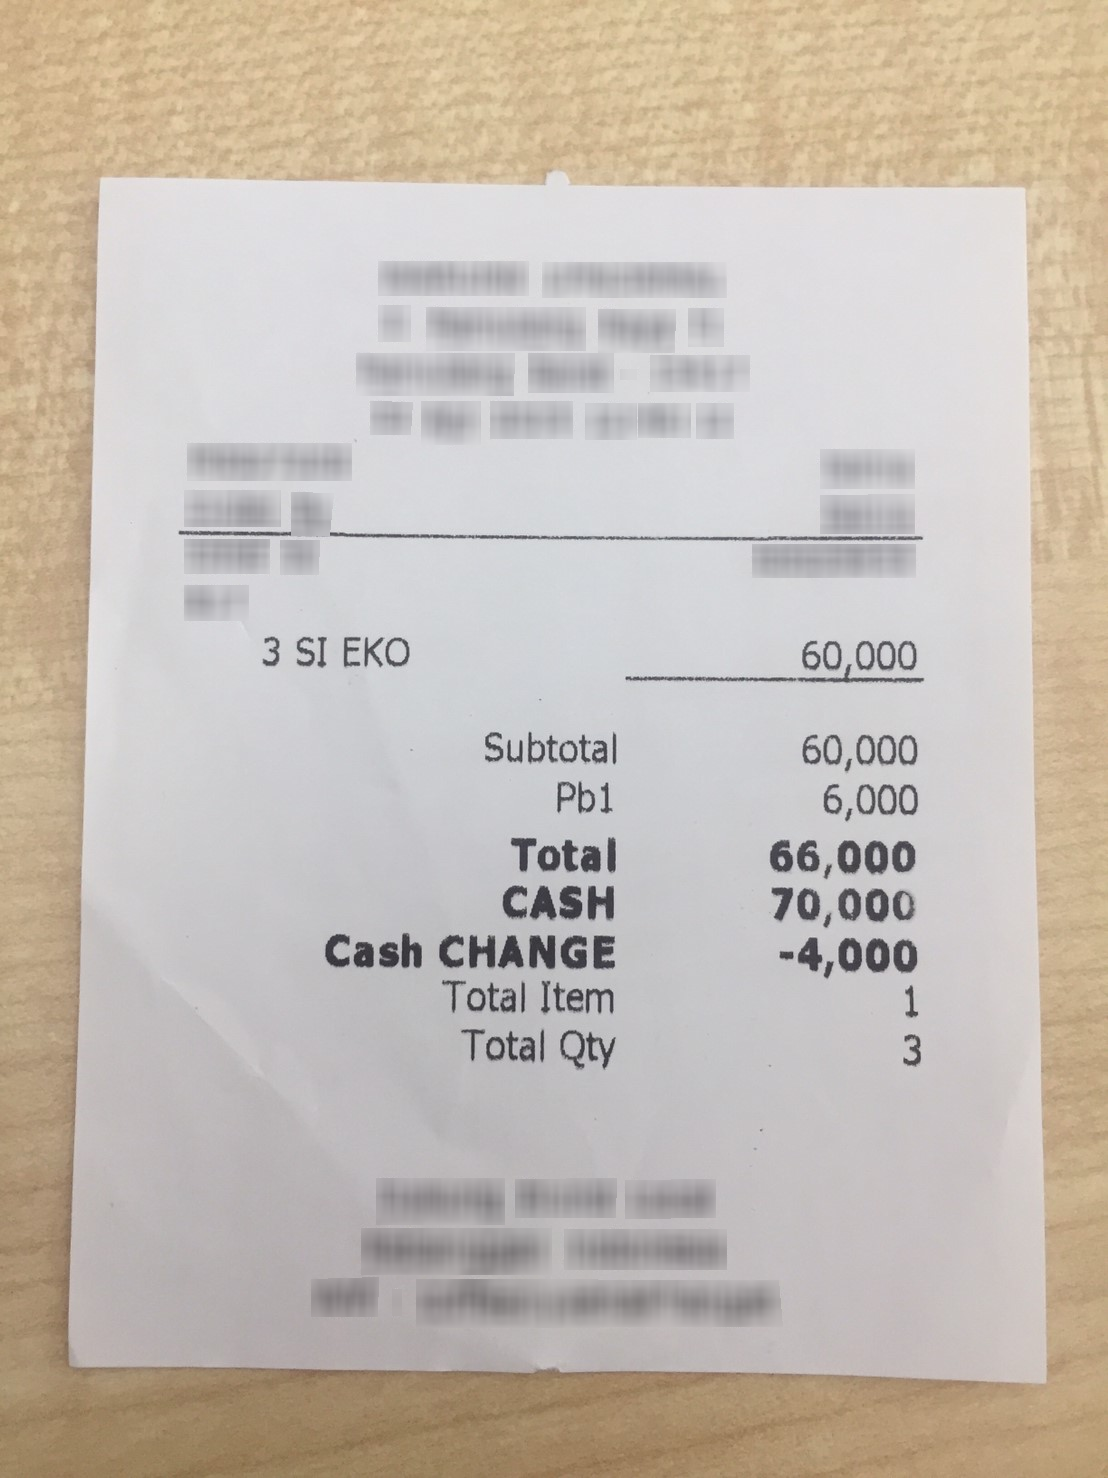
Number of items: 3
Subtotal: 60,000
Tax: 6,000
Total: 66,000
OCR text regions:
text: 3
text: SI
text: EKO
text: 60,000
text: Subtotal
text: 60,000
text: Pb1
text: 6,000
text: Total
text: 66,000
text: CASH
text: 70,000
text: Cash
text: CHANGE
text: -4,000
text: Total
text: Item
text: 1
text: Total
text: Qty
text: 3